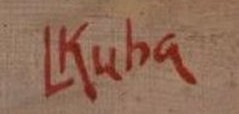
Signature of: ludvík kuba